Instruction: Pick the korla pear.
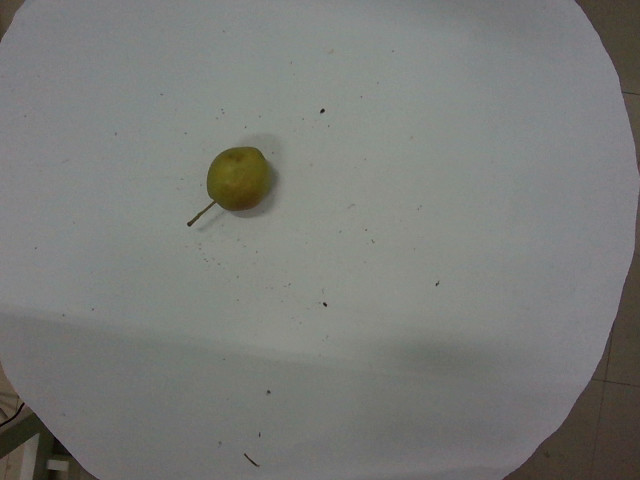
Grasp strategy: vertical